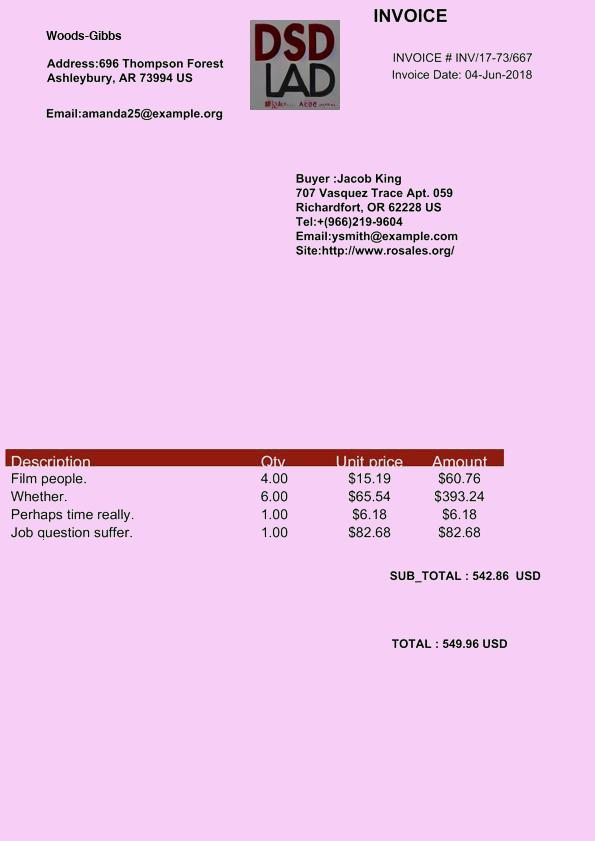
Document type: Invoice